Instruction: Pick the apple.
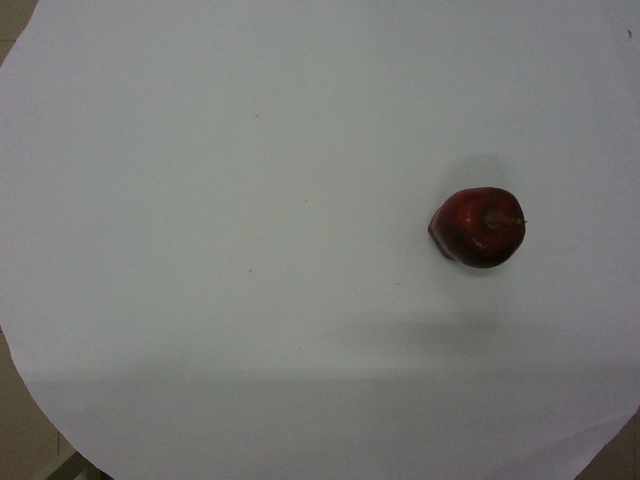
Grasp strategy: vertical